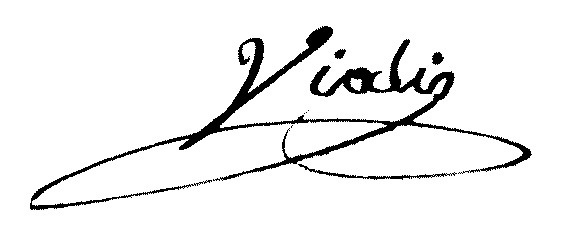
Signature of: michel joseph de vialis